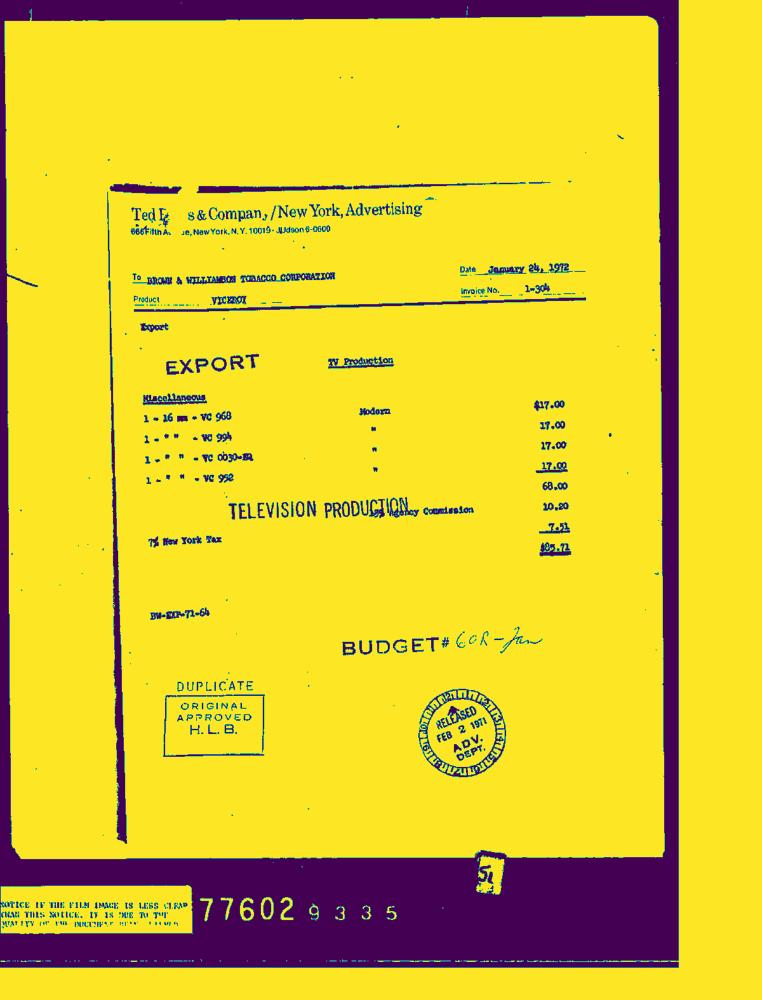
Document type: Invoice-Doc